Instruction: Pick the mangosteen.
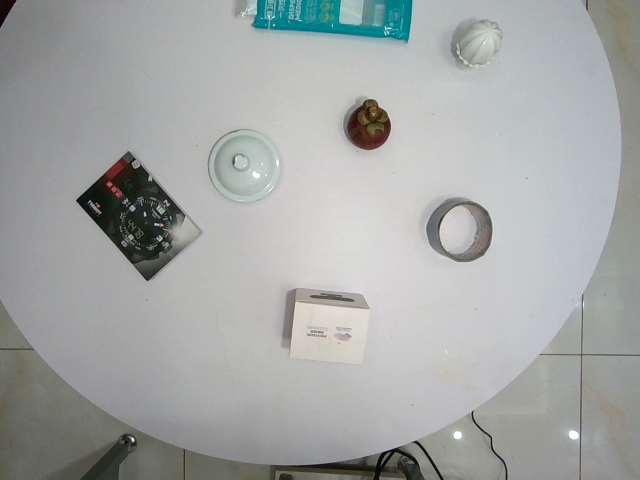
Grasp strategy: vertical